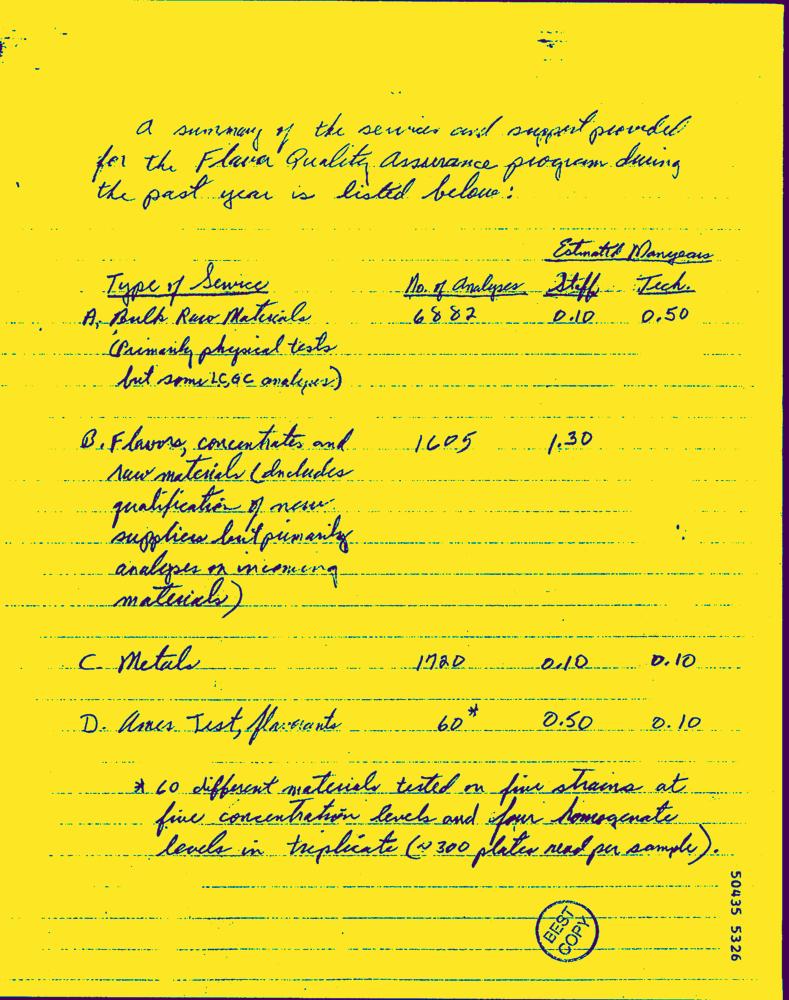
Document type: Hand-Written